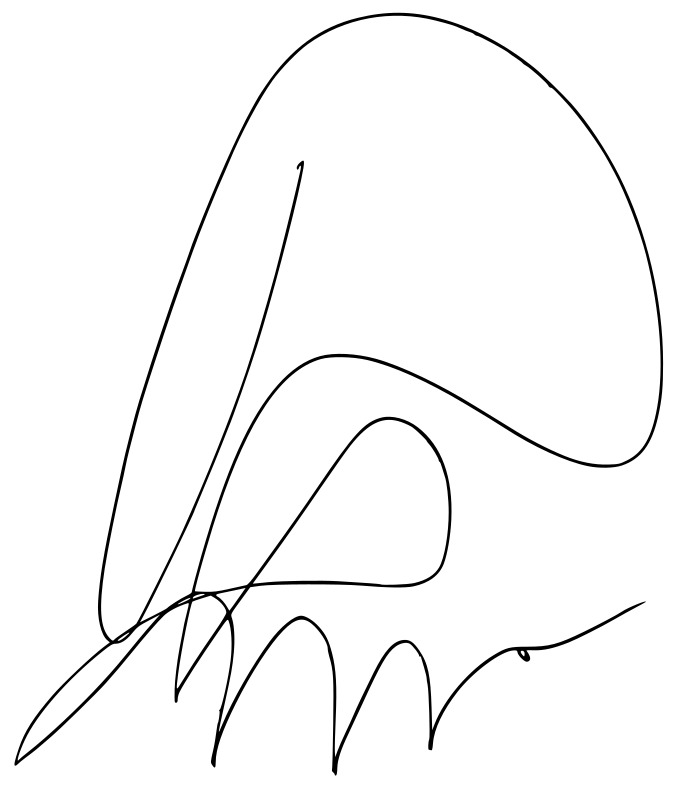
Signature of: tomio okamura